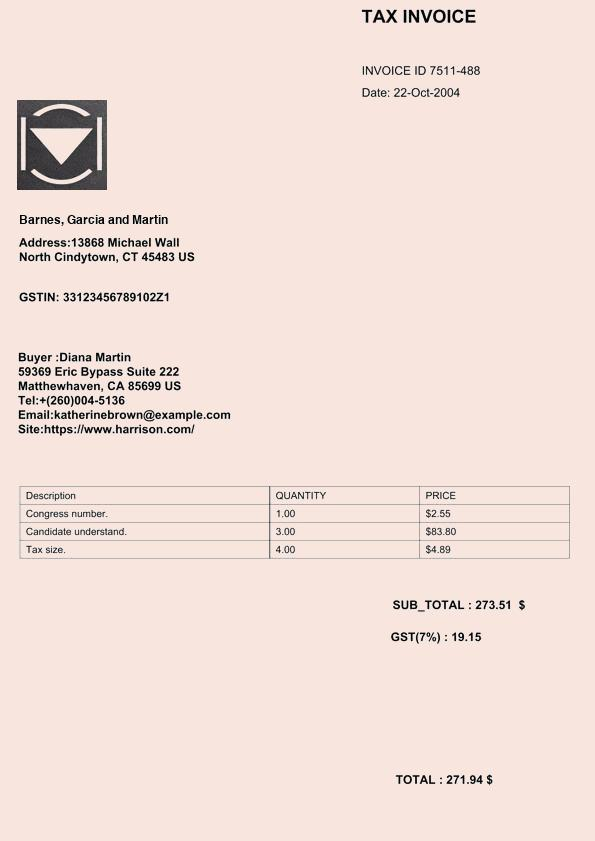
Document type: Invoice